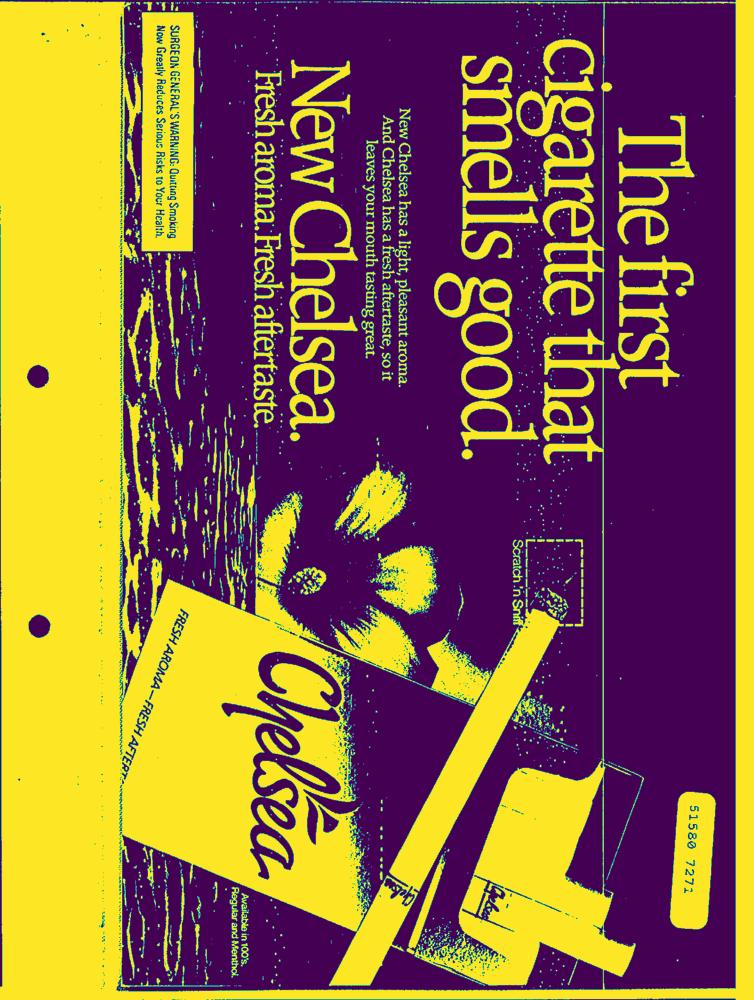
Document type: AD